Question: In what way does the history help explain the case?
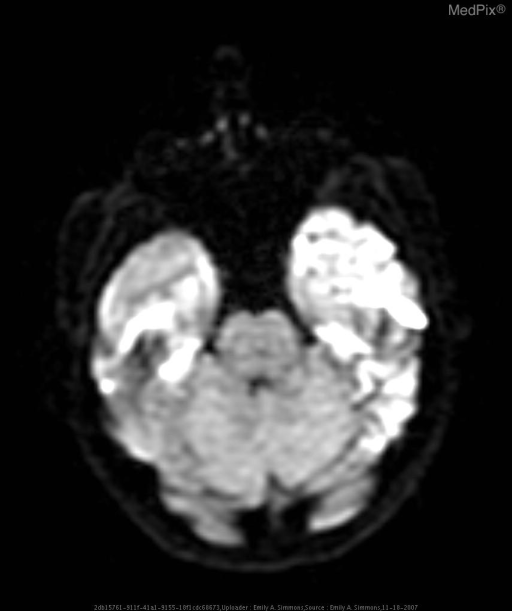
Answer: The patient's history of 21 y/o soldier deployed to Iraq.  Found down in barracks three days after being treated for non-specific viral illness. is key in understanding the case.